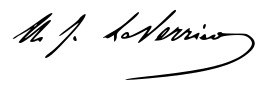
Signature of: q104154